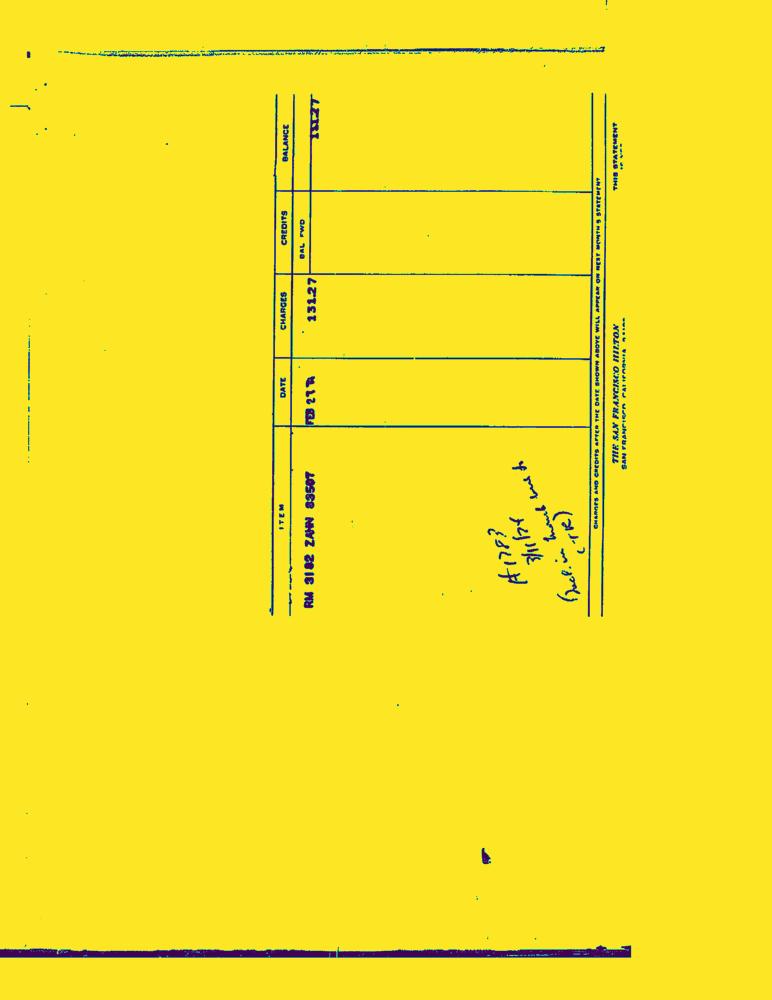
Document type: Invoice-Doc